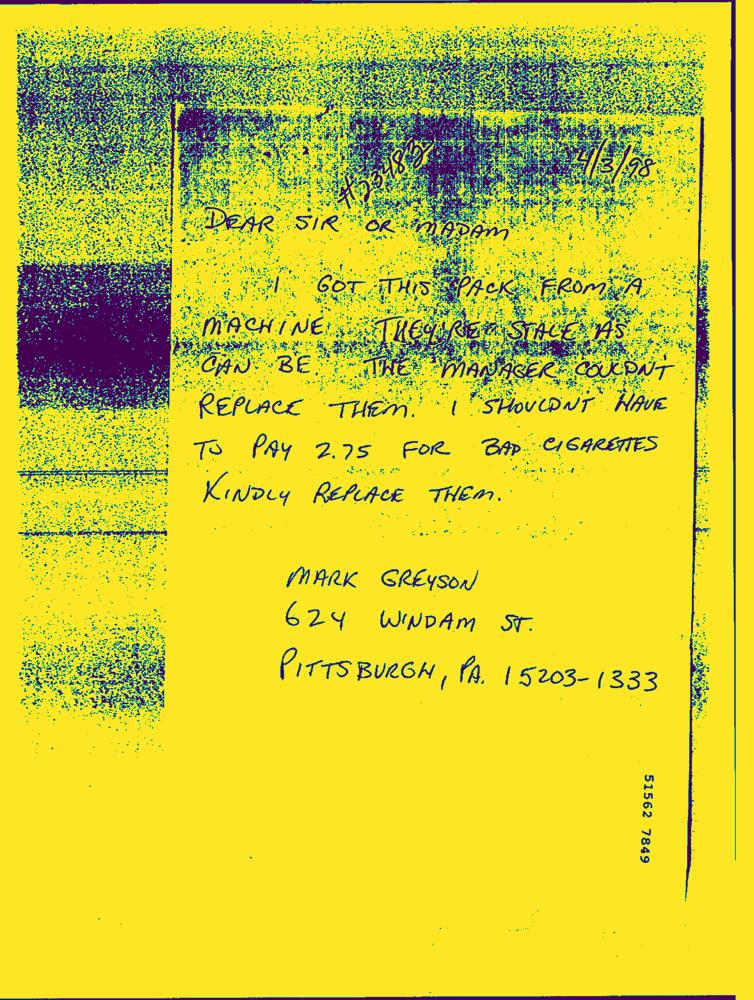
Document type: Hand-Written